Question: What is the assessed value of the property as noted in the document?
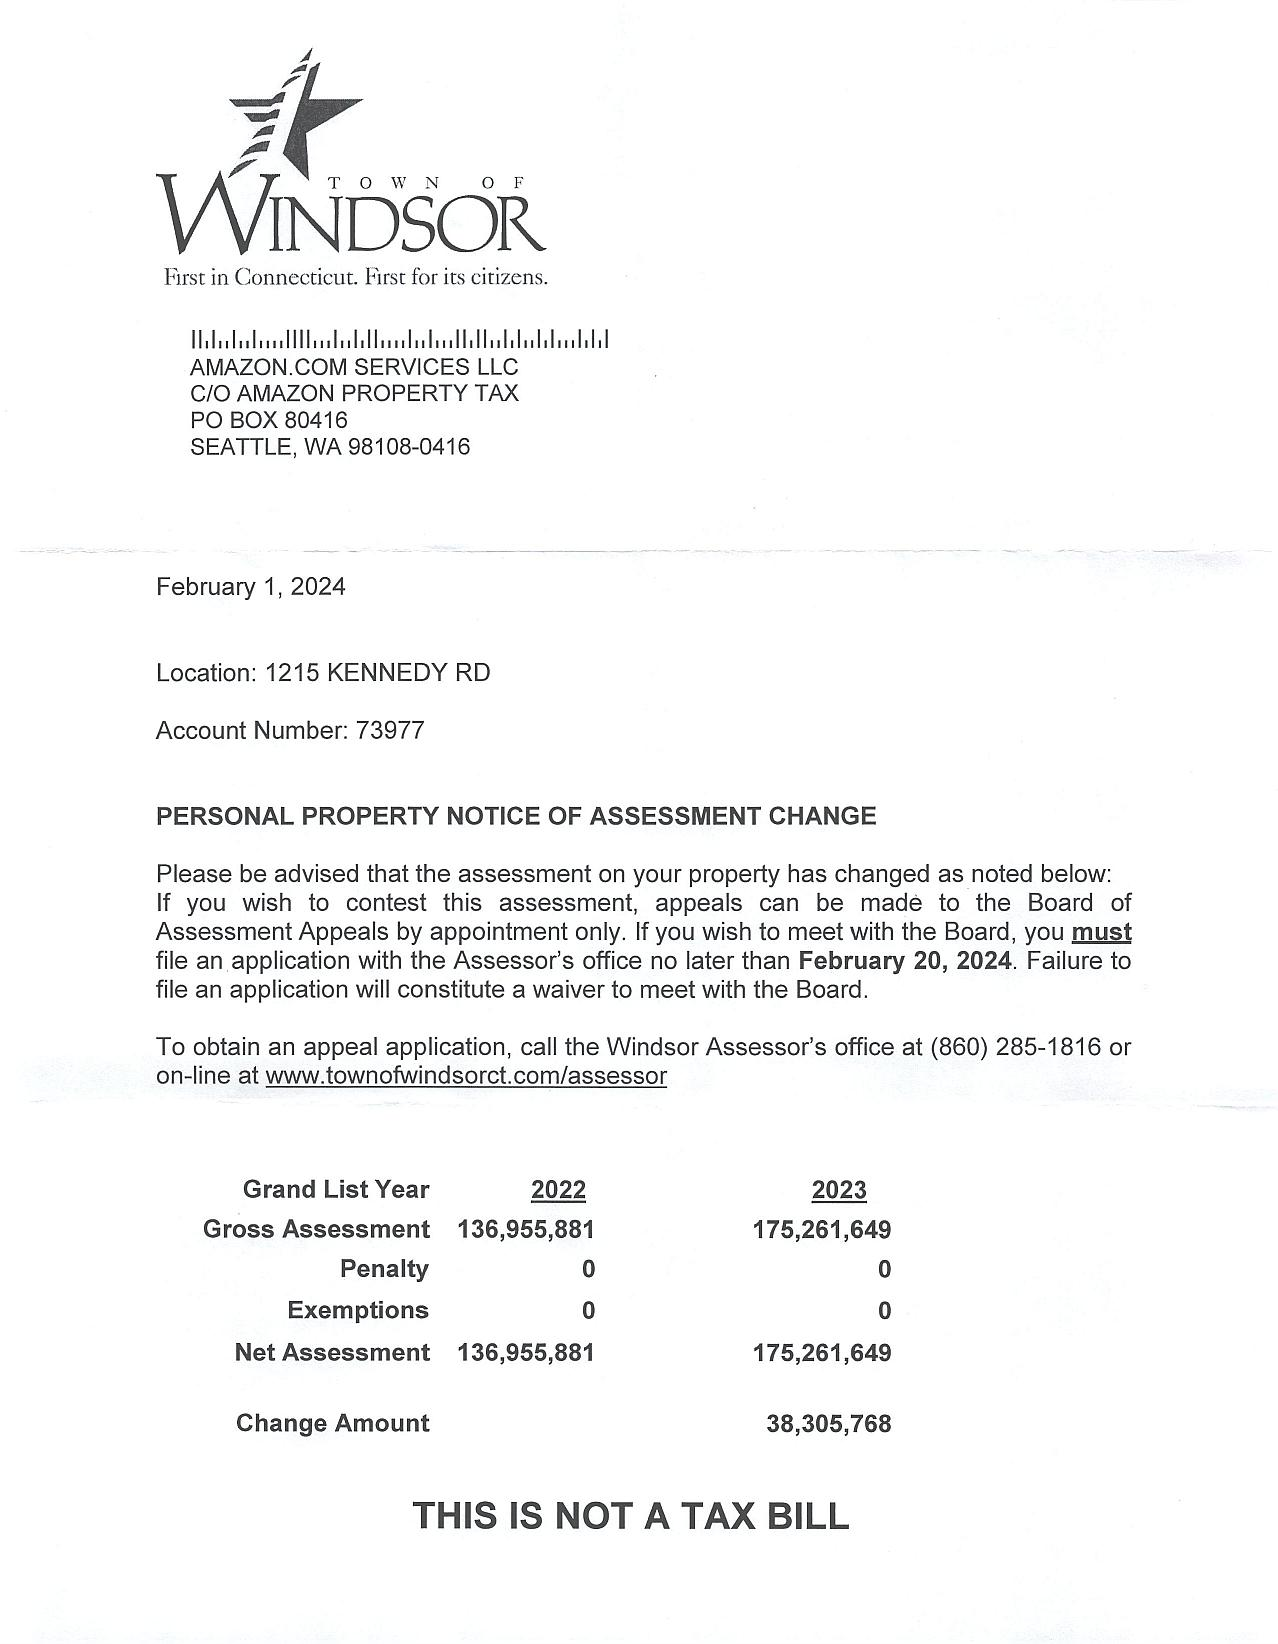
Answer: "175,261,649"